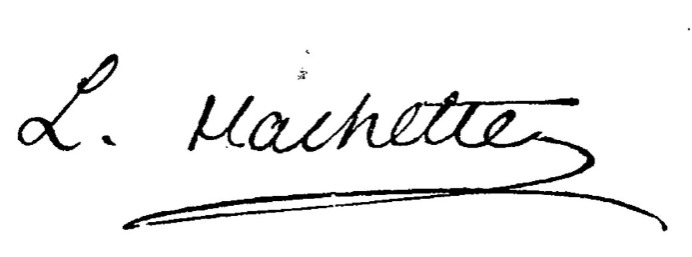
Signature of: louis christophe françois hachette